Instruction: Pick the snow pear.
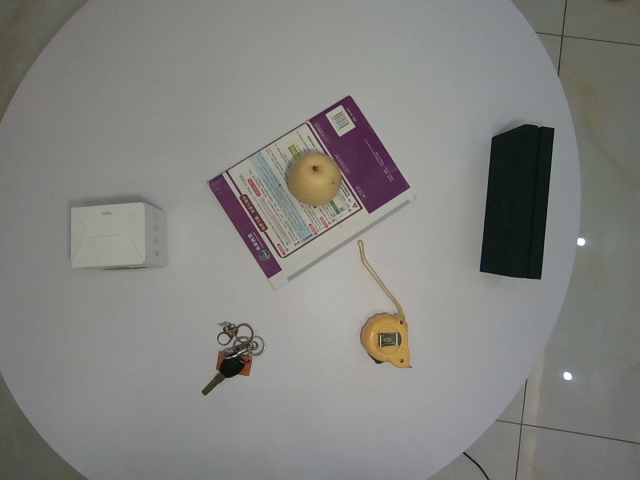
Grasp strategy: vertical